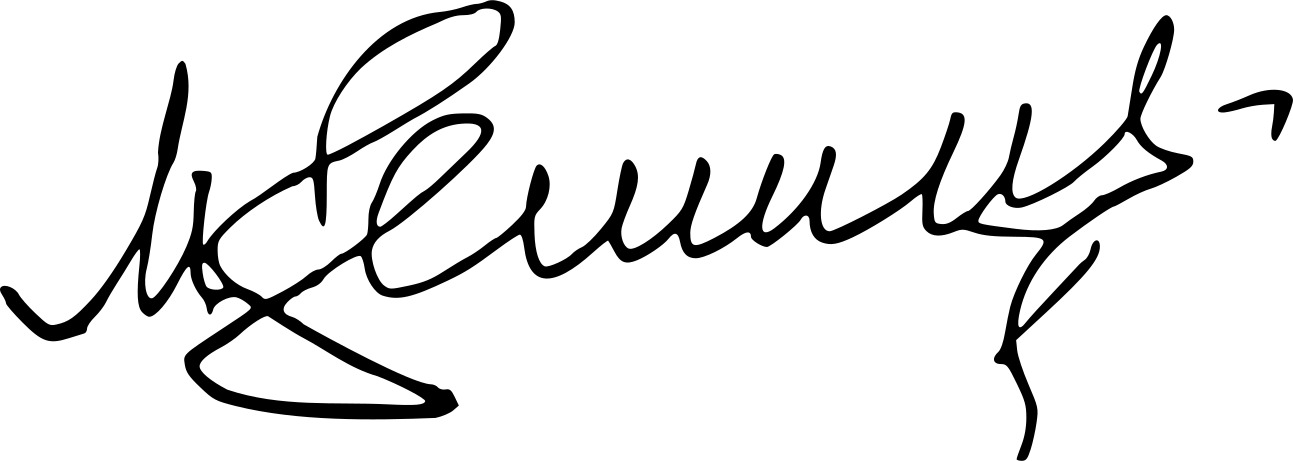
Signature of: mișu benvenisti